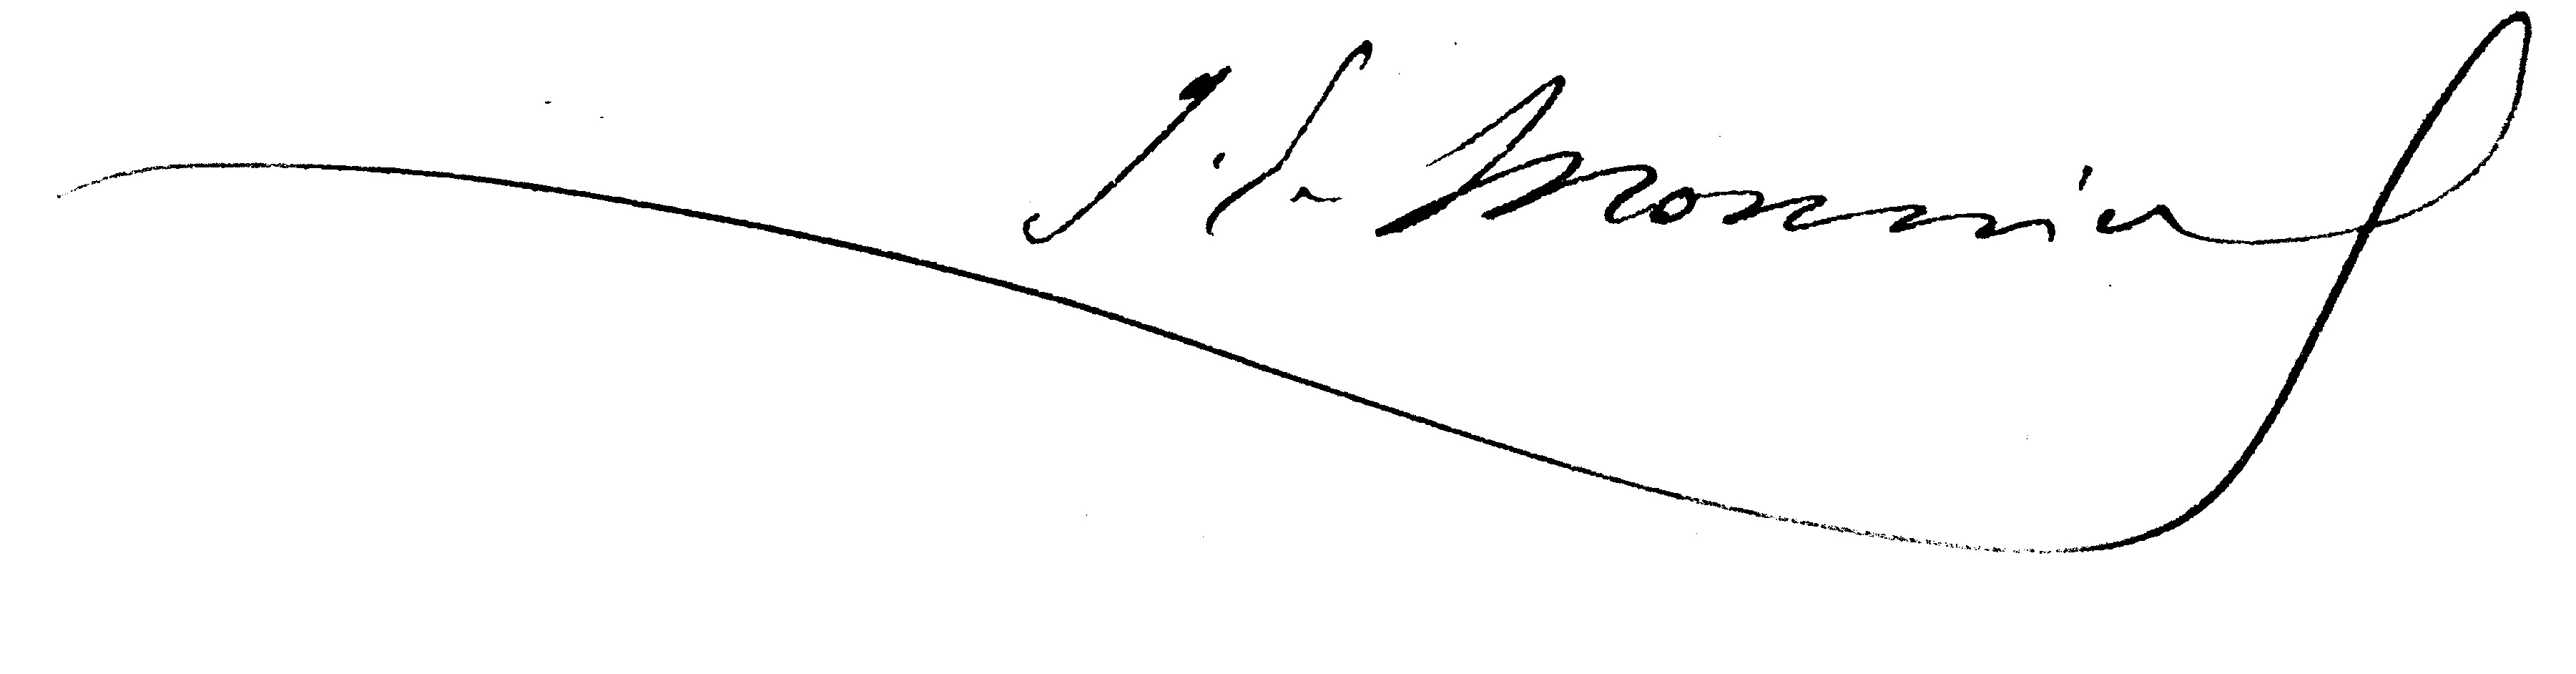
Signature of: jules eugène monnier